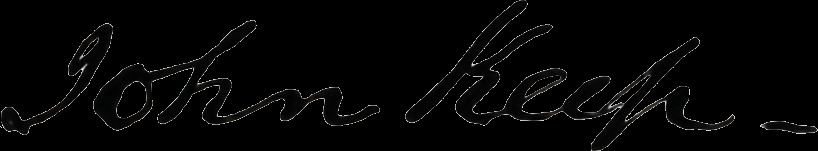
Signature of: john keep